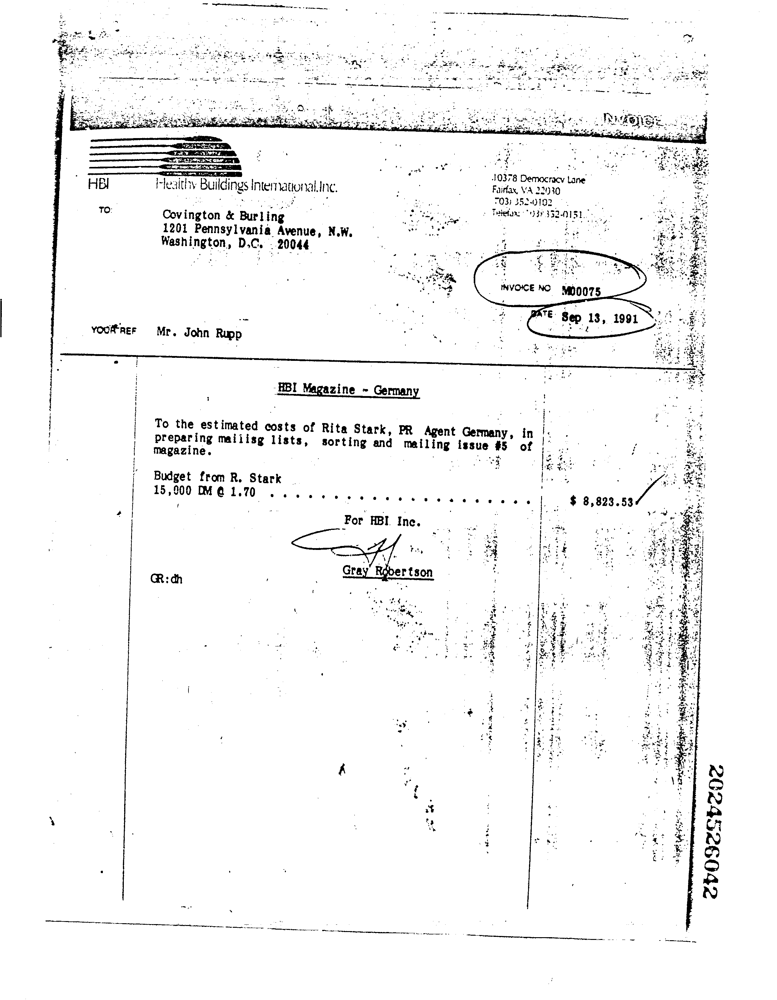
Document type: Invoice